Question: What is the main concern?
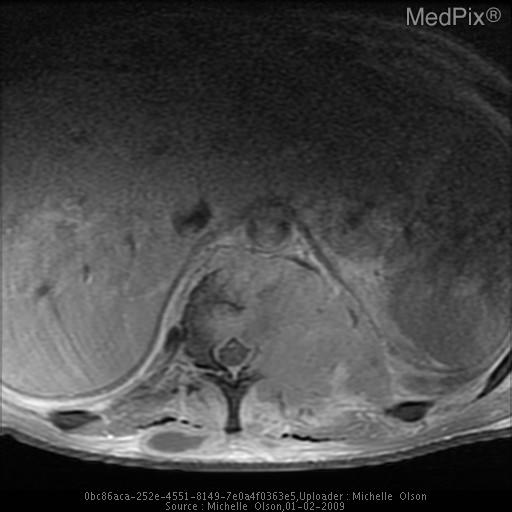
Answer: The findings suggest The frontal and lateral views of the thoracic spine demonstrate a mixed lucent/sclerotic appearance of the T12 vertebral body and the left pedicle.

A sagittal view MRI with gadolinium of the thoracic spine and lumbar spine demonstrates enhancing lesions multiple vertebrae, including T12.  Soft tissue enhancement is also present from T9-L2 paraspinal muscles.

A sagittal nonconstrast CT obtained several weeks later demonstrates worsening expansile lytic lesions to T10, T11, and T12.

MRI of the thoracic spine was obtained five months after the patient began treatment.  Interval worsening present at multiple levels, including multiple compression deformities and enhancing mass with cortical disruption and contiguous anterior soft tissue mass lifting the anterior longitudinal ligament.  Involvment of the posterior elements is present with narrowing of multiple neural foramina and spinal cord compression.. MRI obtained five months after the patient began treatment.  Axial imaging at the level of T12 demonstrates extensive bony destruction with enhancing mass.  Paraspinal muscular enhancement and is extensive as well with a subcutaneous enhancing fluid collection posteriorly.. The patient might have a history of The patient is a 23 year old man who presented with four weeks of persistent mid back pain. He received pain medications with minimal relief. His pain gradually worsened over three months to involve his left leg and hip. The patient had associated fevers, weight loss, night sweats, fatigue, and intermittent abdominal pain..